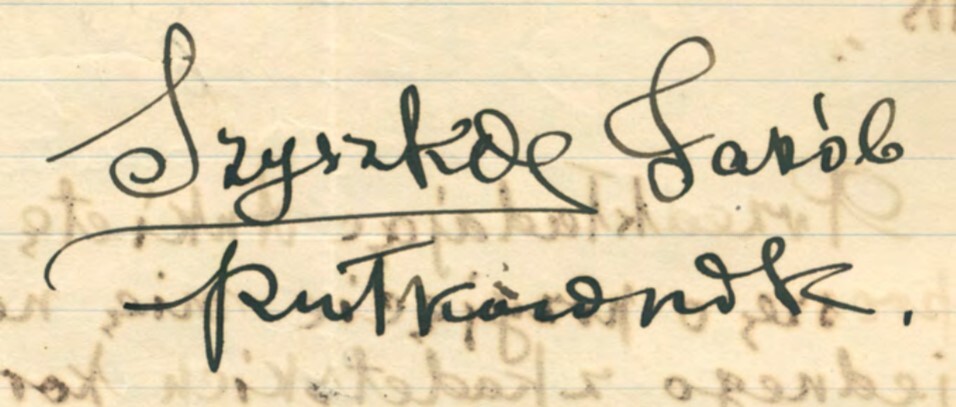
Signature of: jakub bohusz szyszko